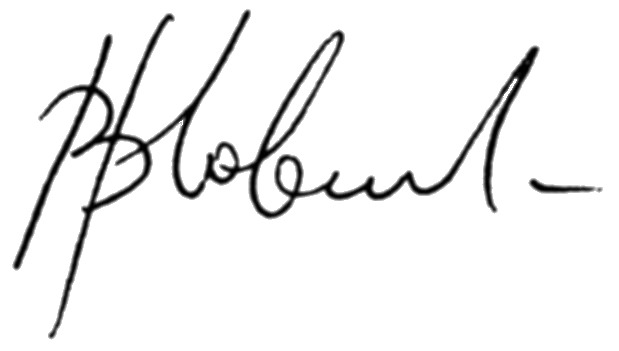
Signature of: valery novikov